Question: What jurisdiction, city, or county is the document associated with?
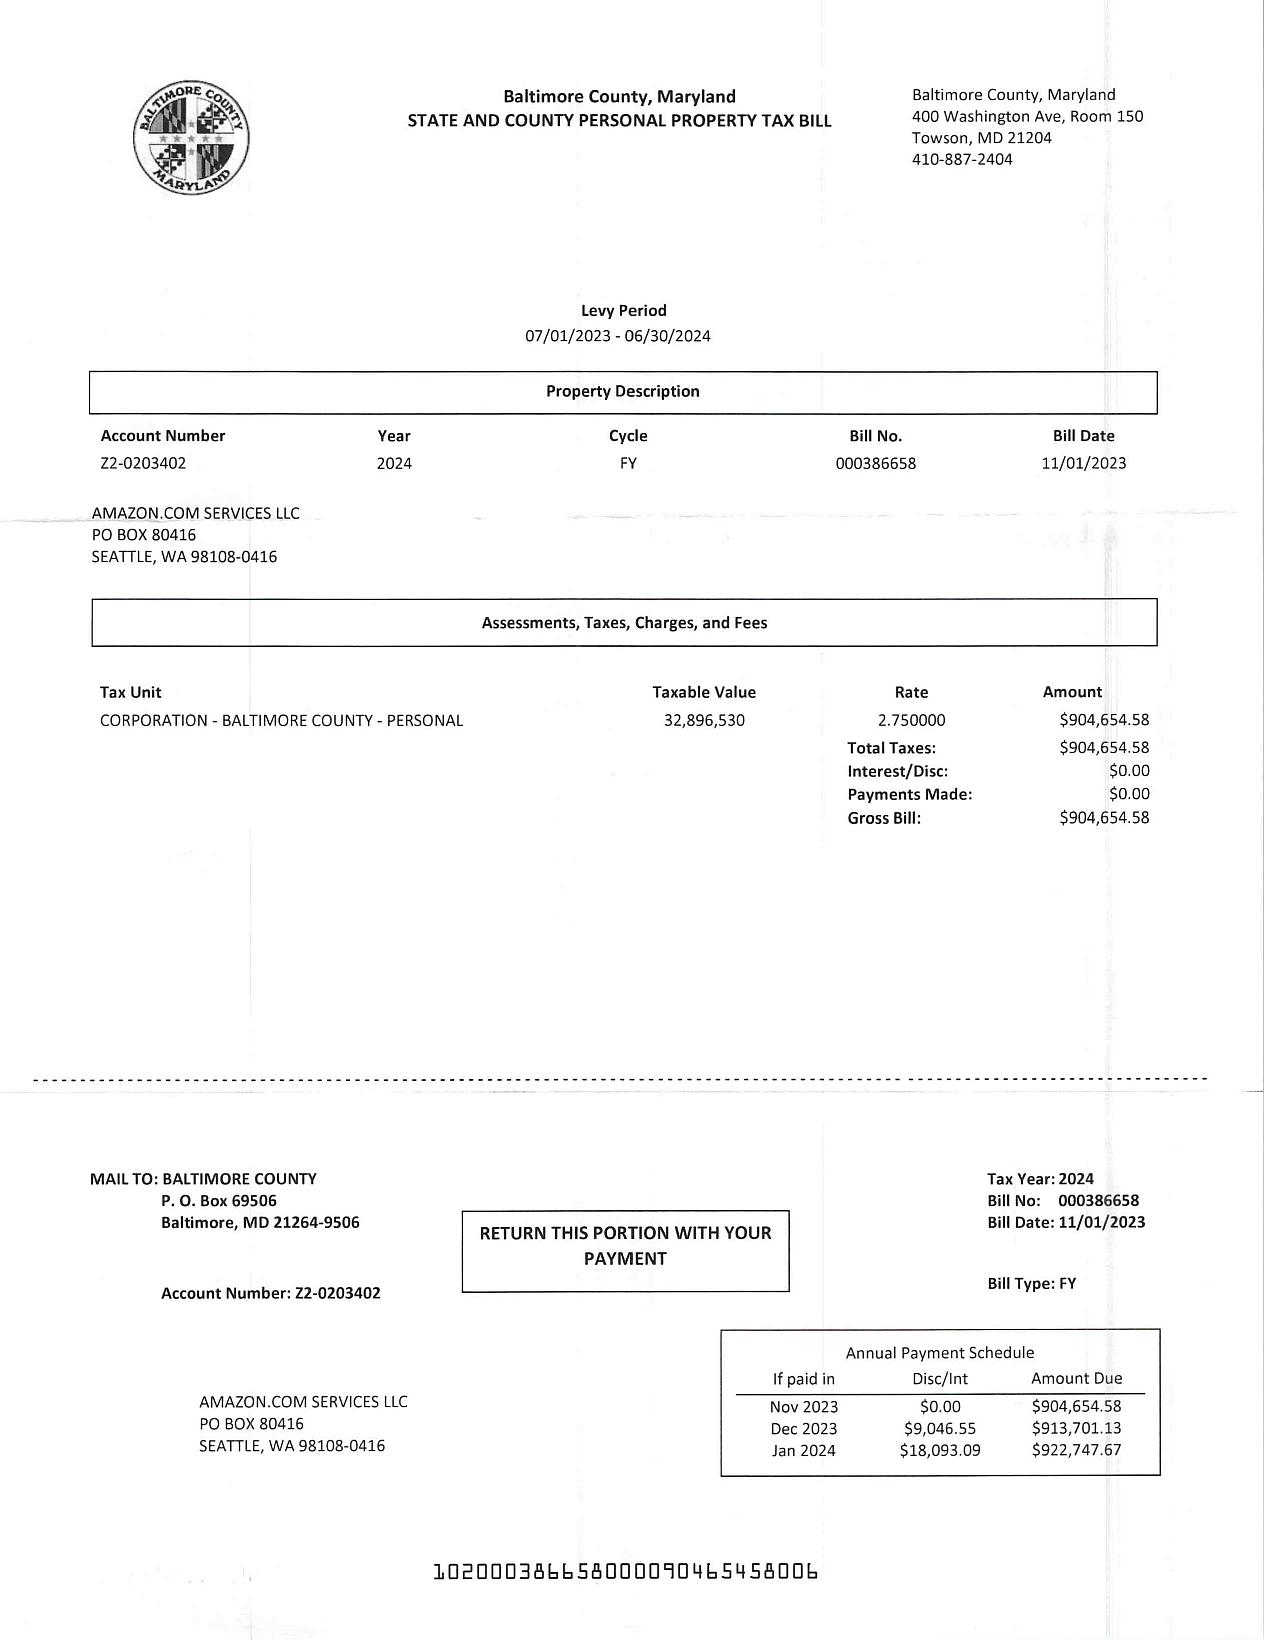
Answer: "Baltimore County"